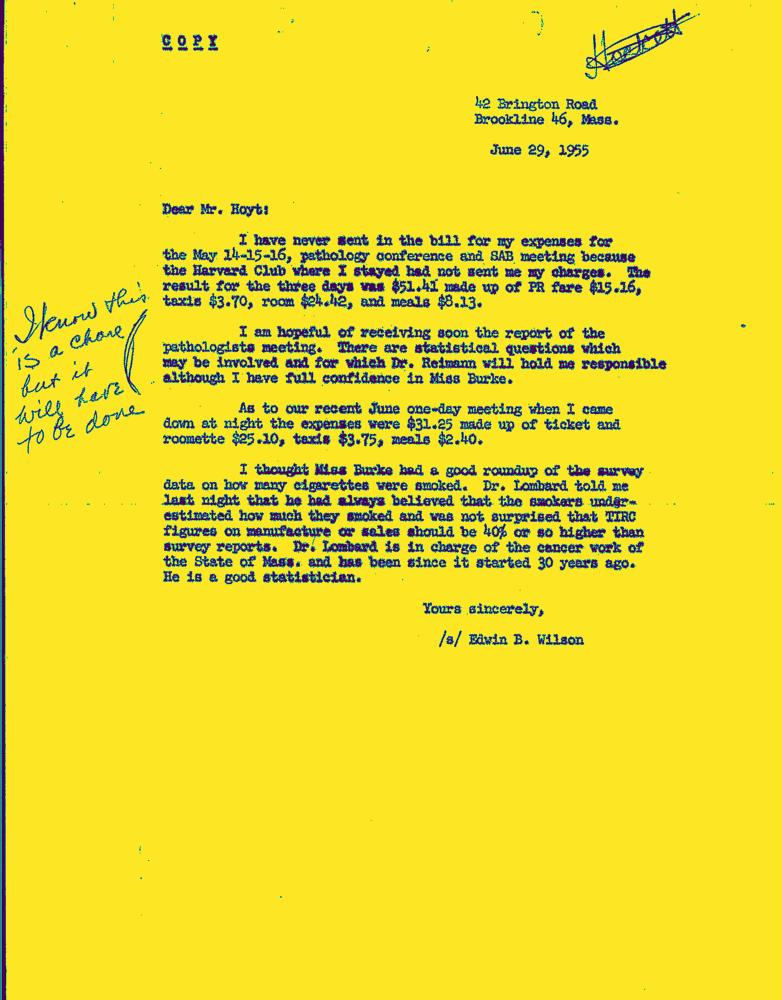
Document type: Letter-Doc